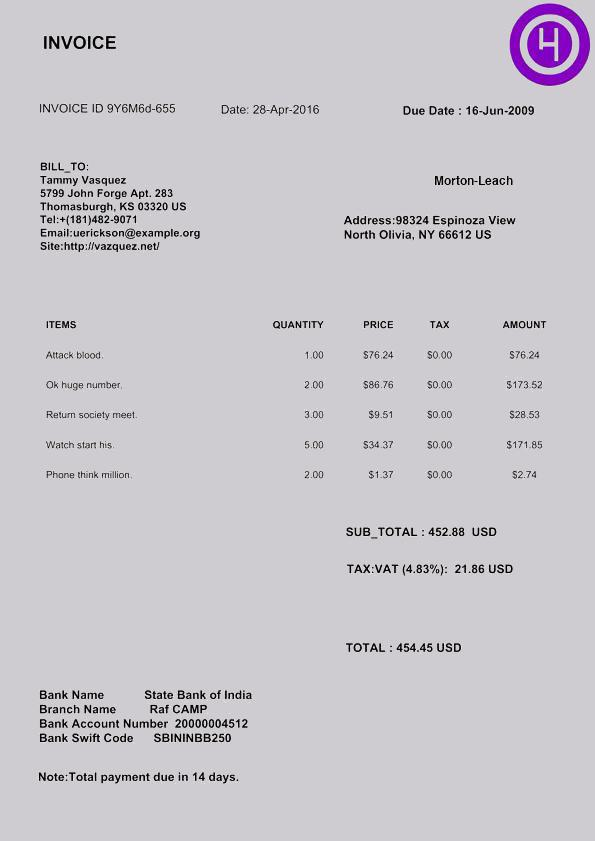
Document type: Invoice